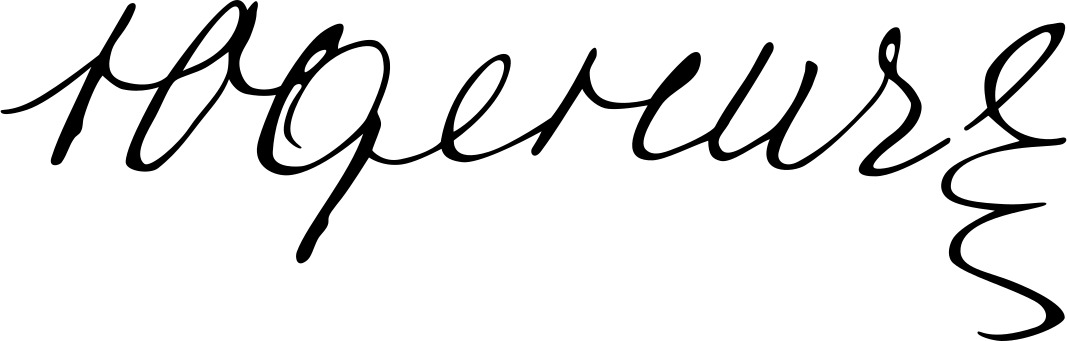
Signature of: nikolai yudenich